Question: What might the diagnosis be?
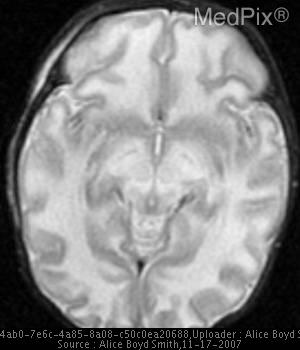
Answer: The possible diagnosis includes •  Maple syrup urine disease
•  Other aminoacidopathies presenting in the first week of life.